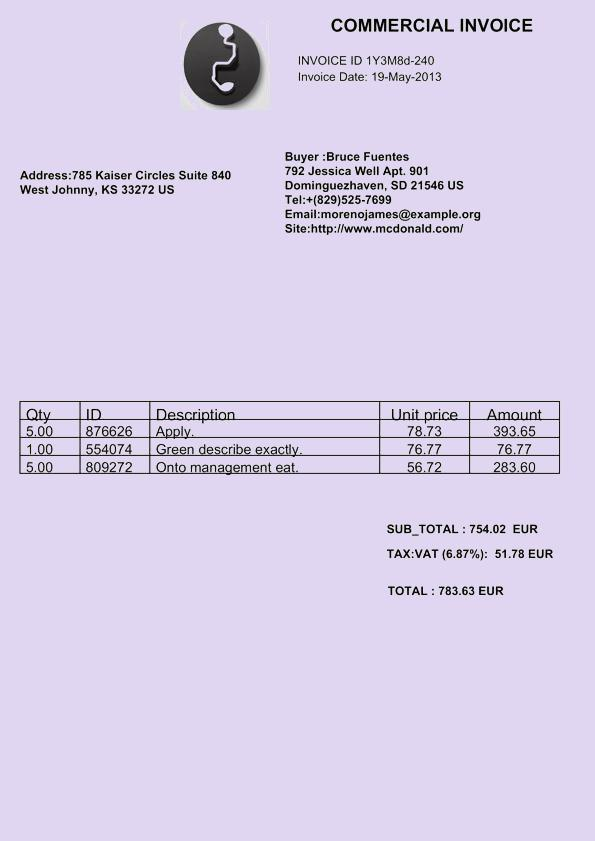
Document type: Invoice